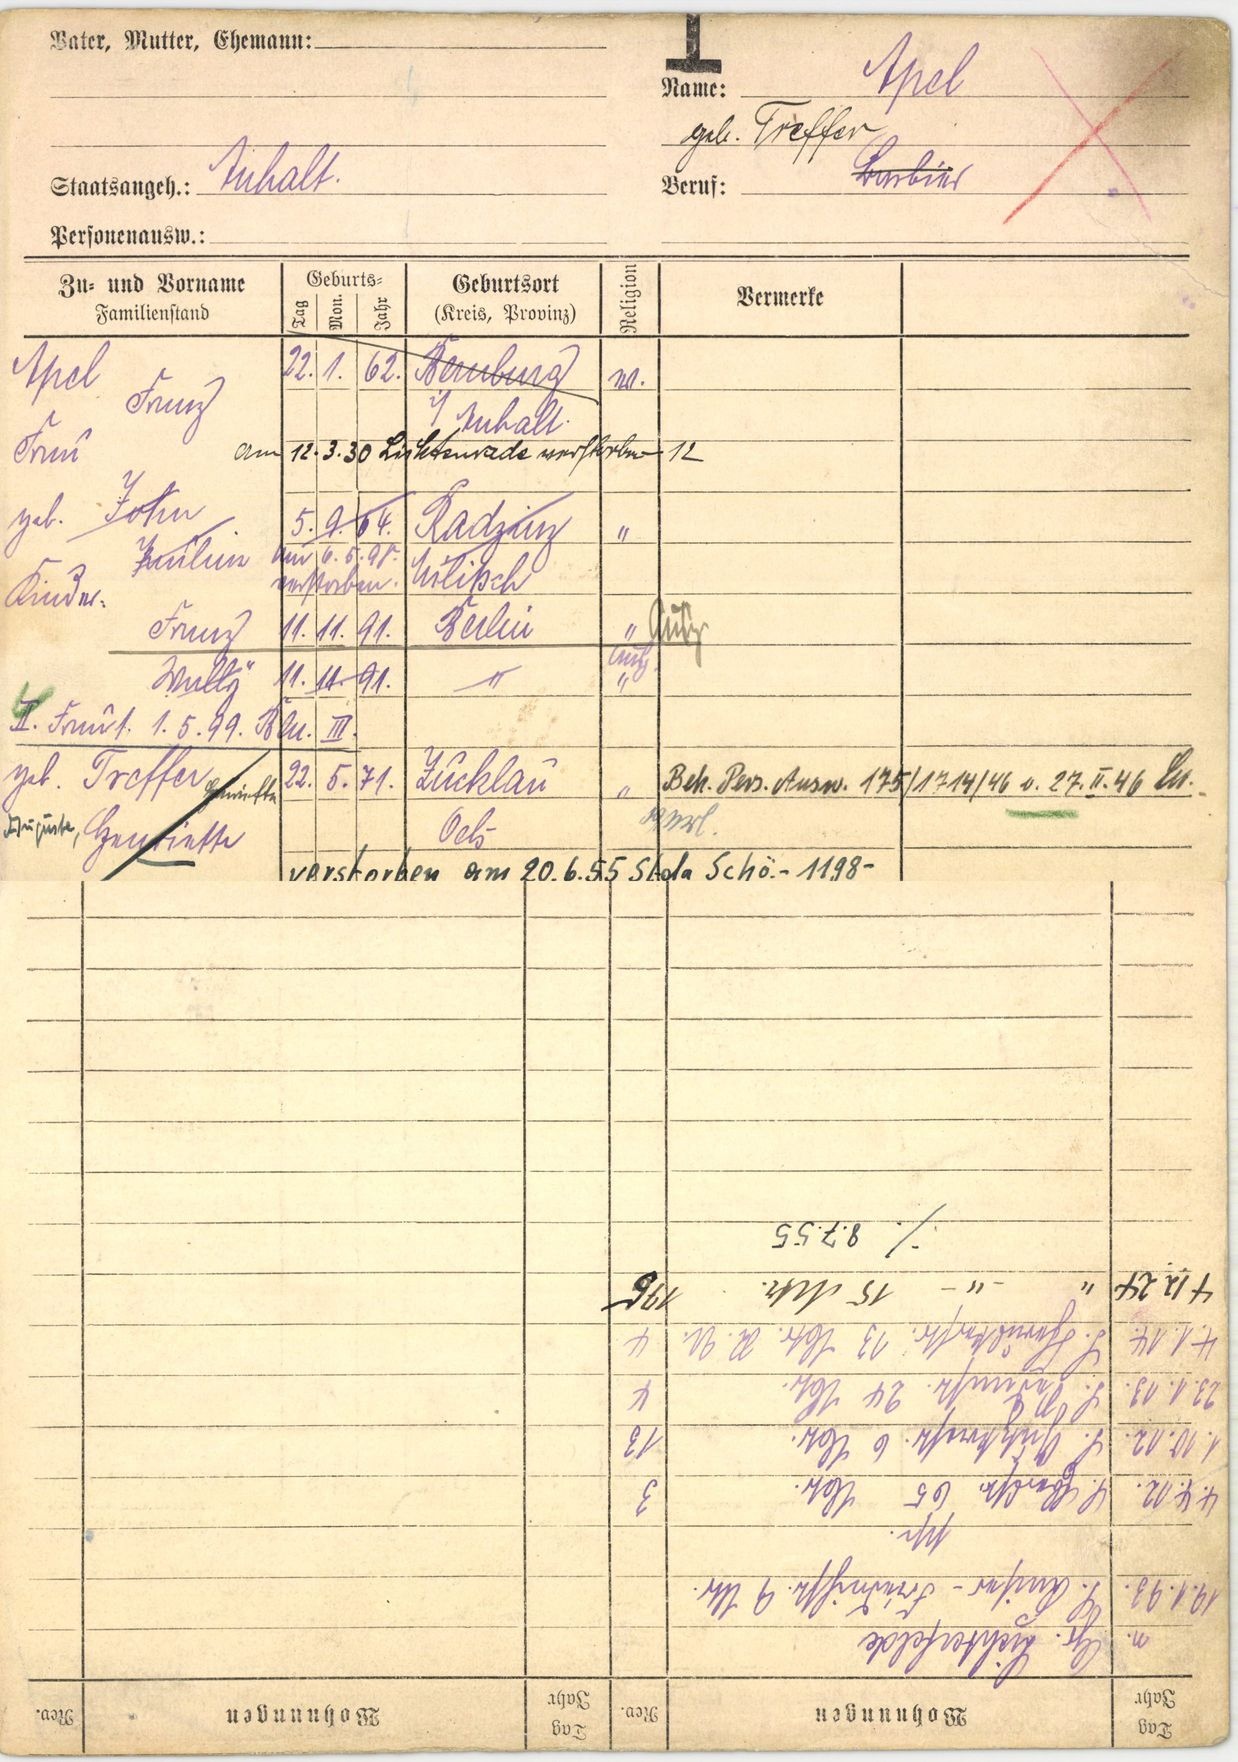
Apel
geb. Treffer